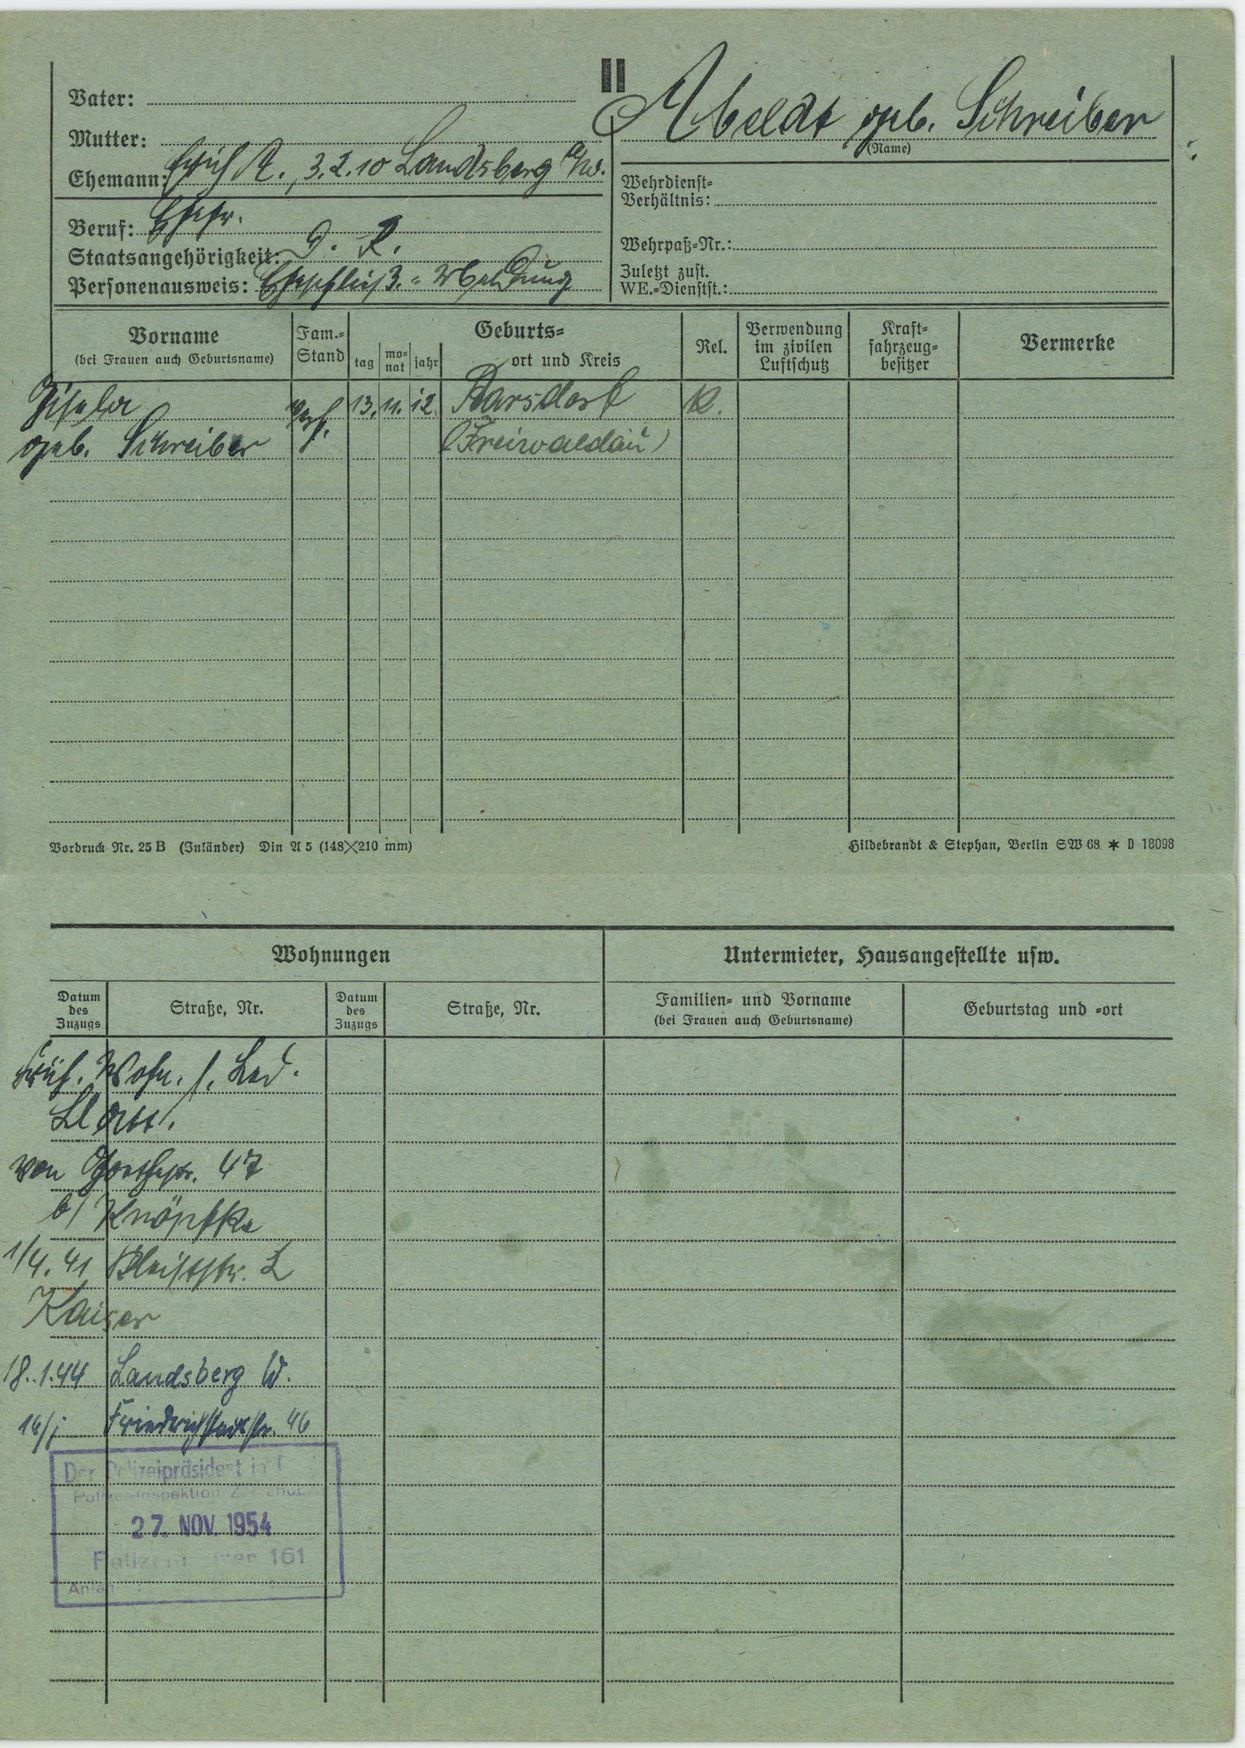
Abeldt geb. Schreiber